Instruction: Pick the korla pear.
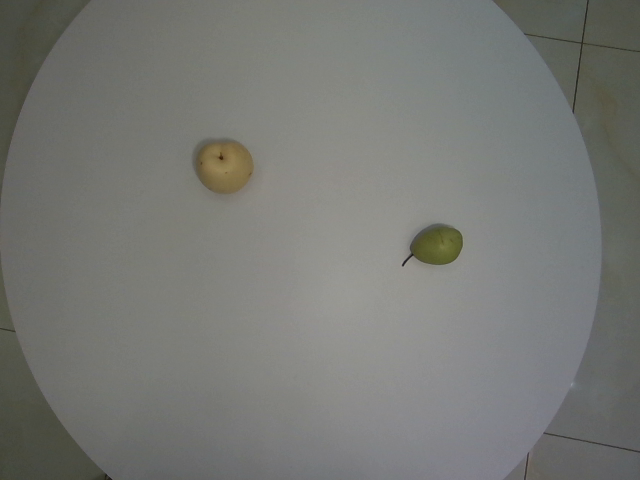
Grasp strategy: vertical